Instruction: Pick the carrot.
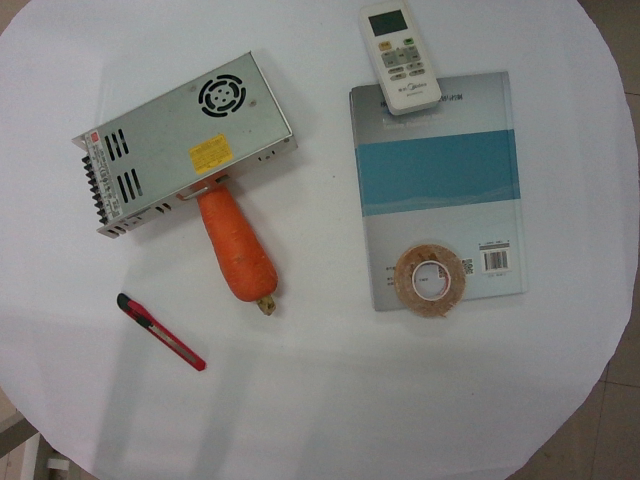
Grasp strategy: vertical